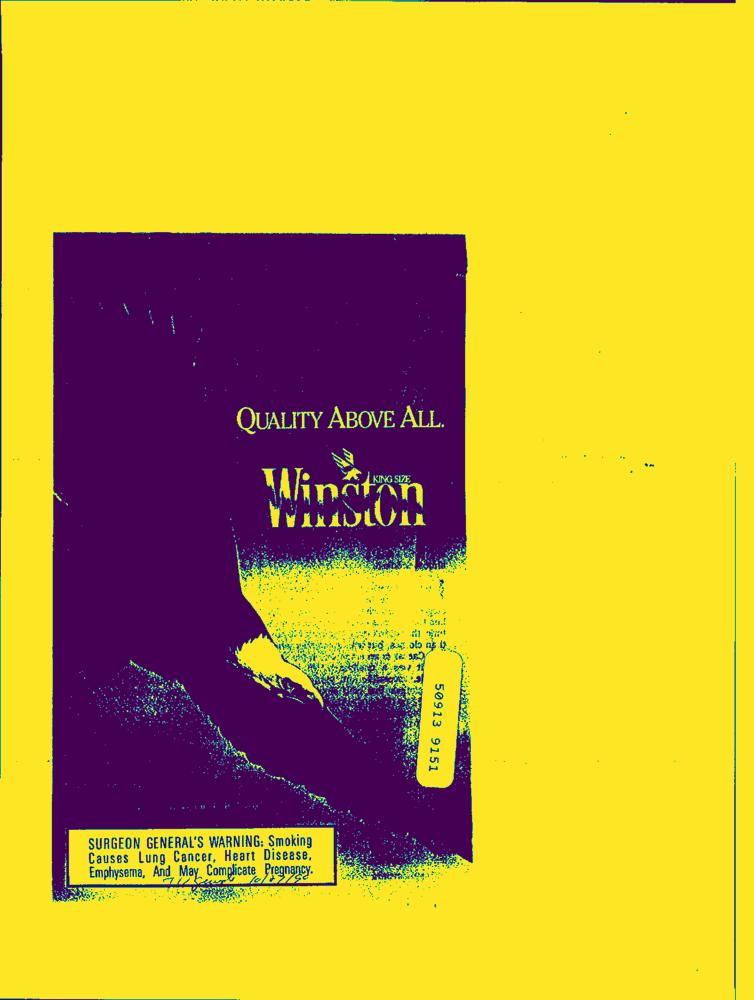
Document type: AD